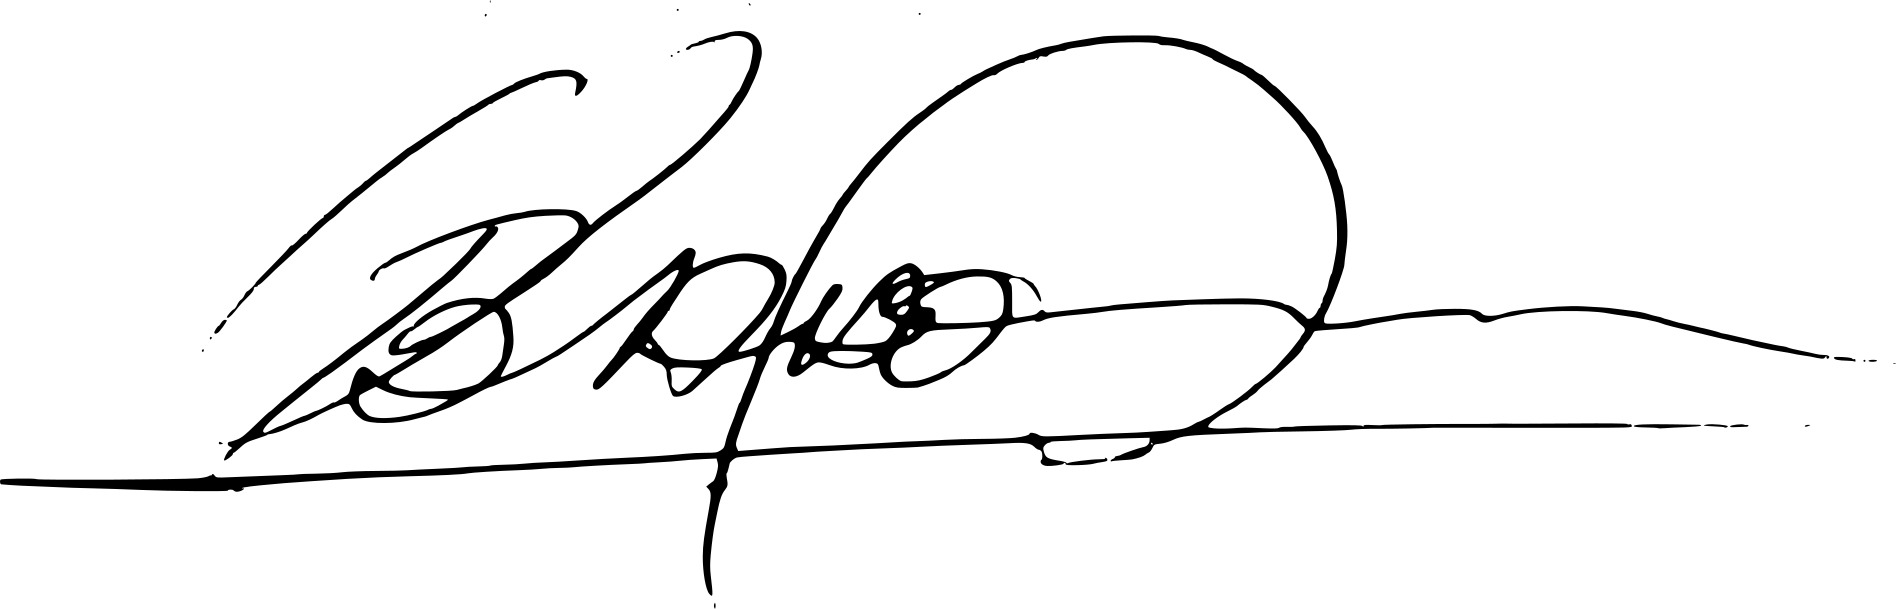
Signature of: ubaldo aíta